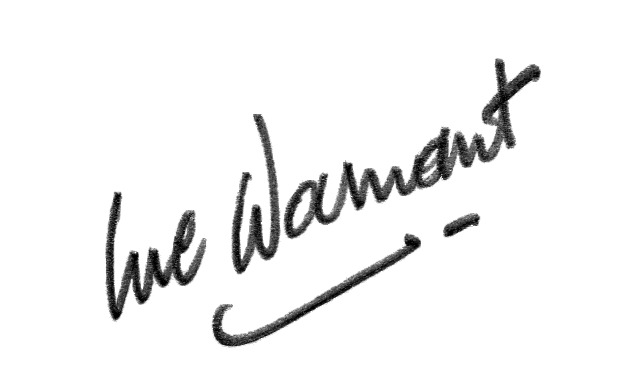
Signature of: luc warnant